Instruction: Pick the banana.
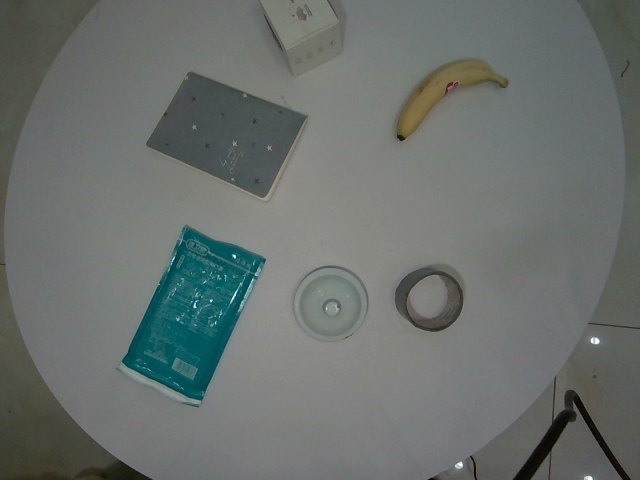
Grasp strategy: vertical